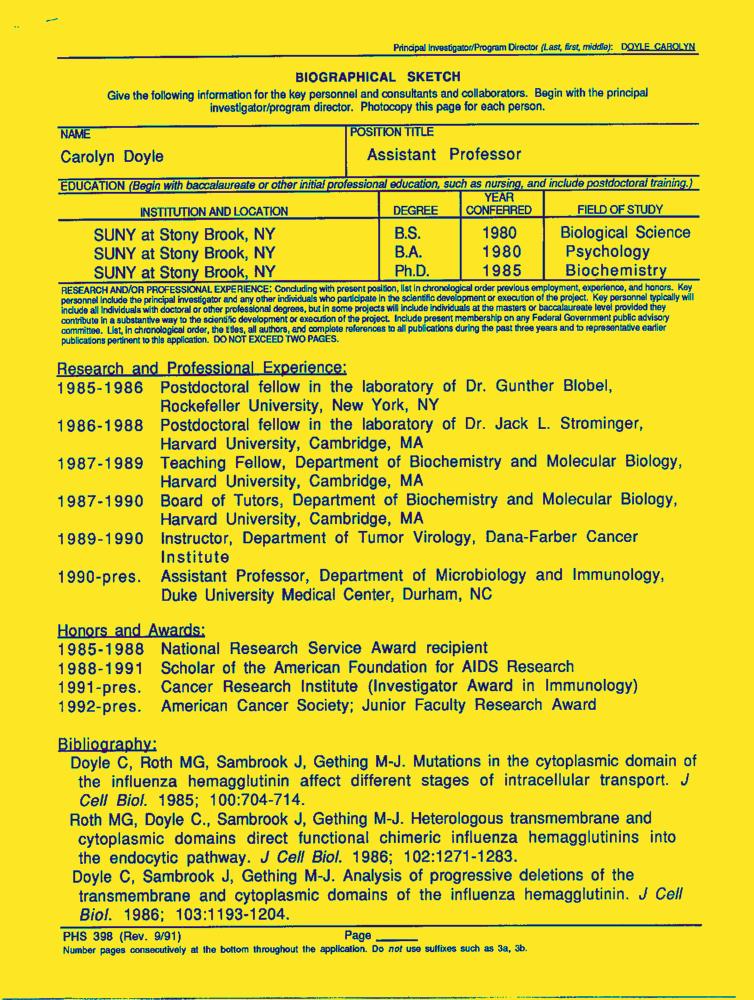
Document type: Resume-Doc